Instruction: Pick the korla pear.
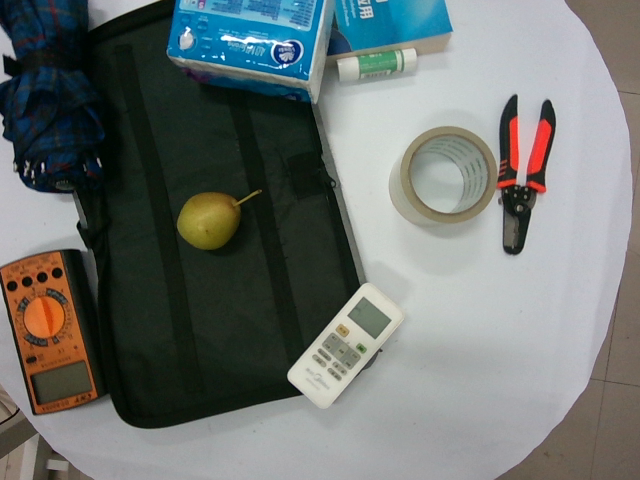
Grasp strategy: vertical